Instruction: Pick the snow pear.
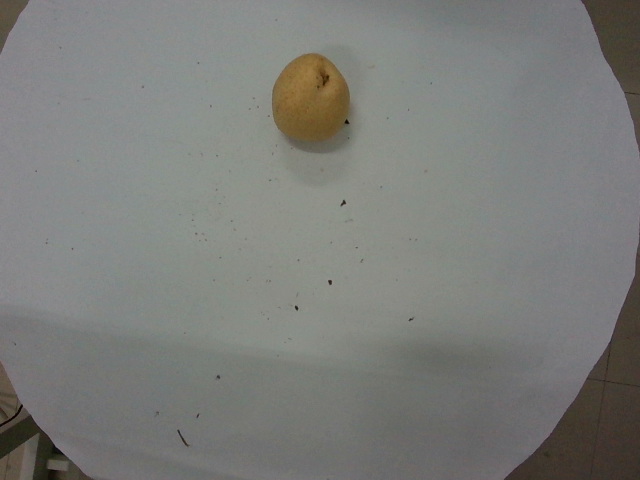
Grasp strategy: vertical